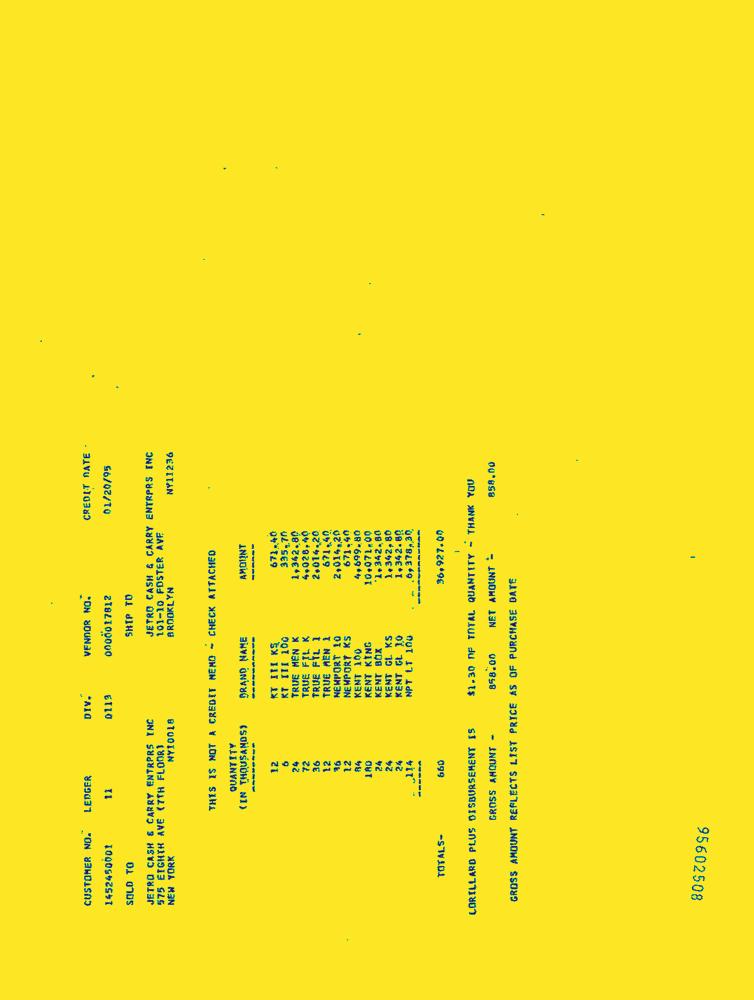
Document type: Invoice-Doc